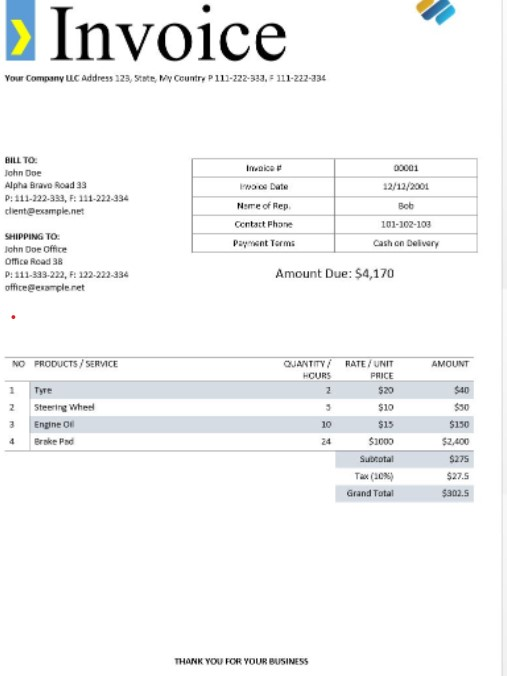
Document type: Invoice